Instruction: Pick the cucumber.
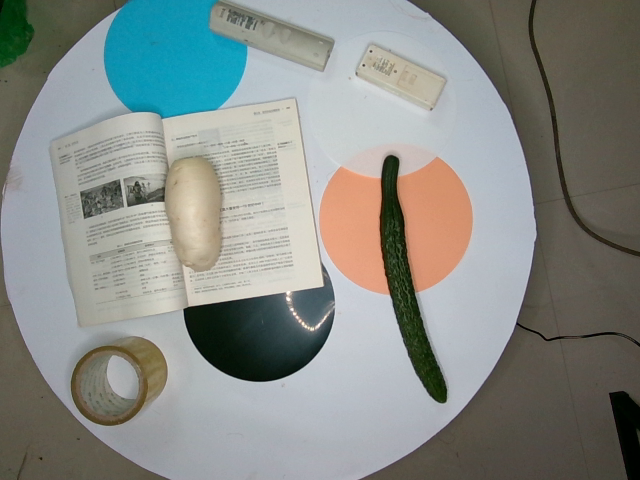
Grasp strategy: vertical